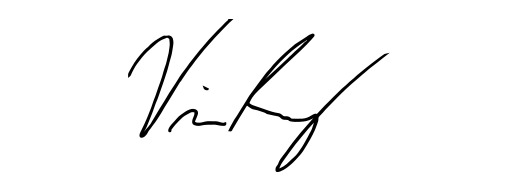
Signature of: vivek ramaswamy